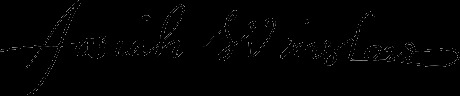
Signature of: josiah winslow